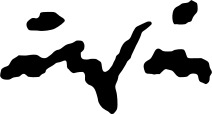
Signature of: per åhlin